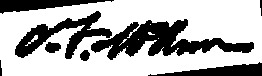
Signature of: charles follen mckim